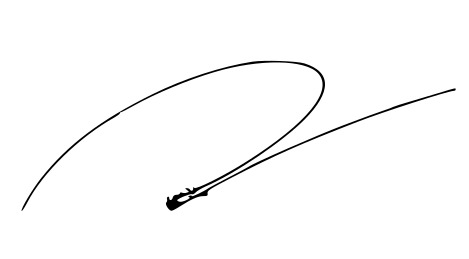
Signature of: mehdi chamran